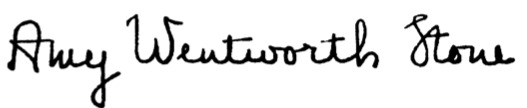
Signature of: amy wentworth stone